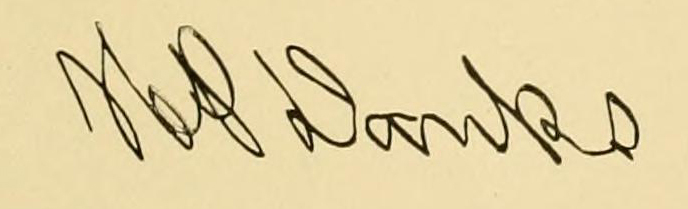
Signature of: hart pease danks